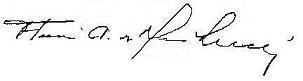
Signature of: flávio augusto de oliveira queirós